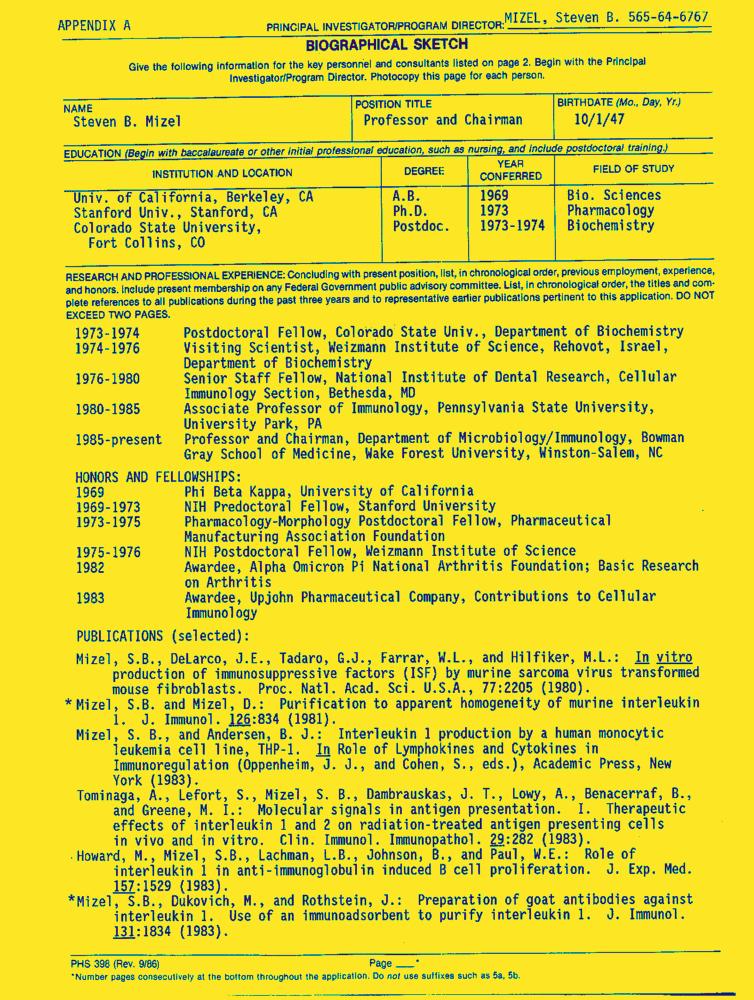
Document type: Resume-Doc